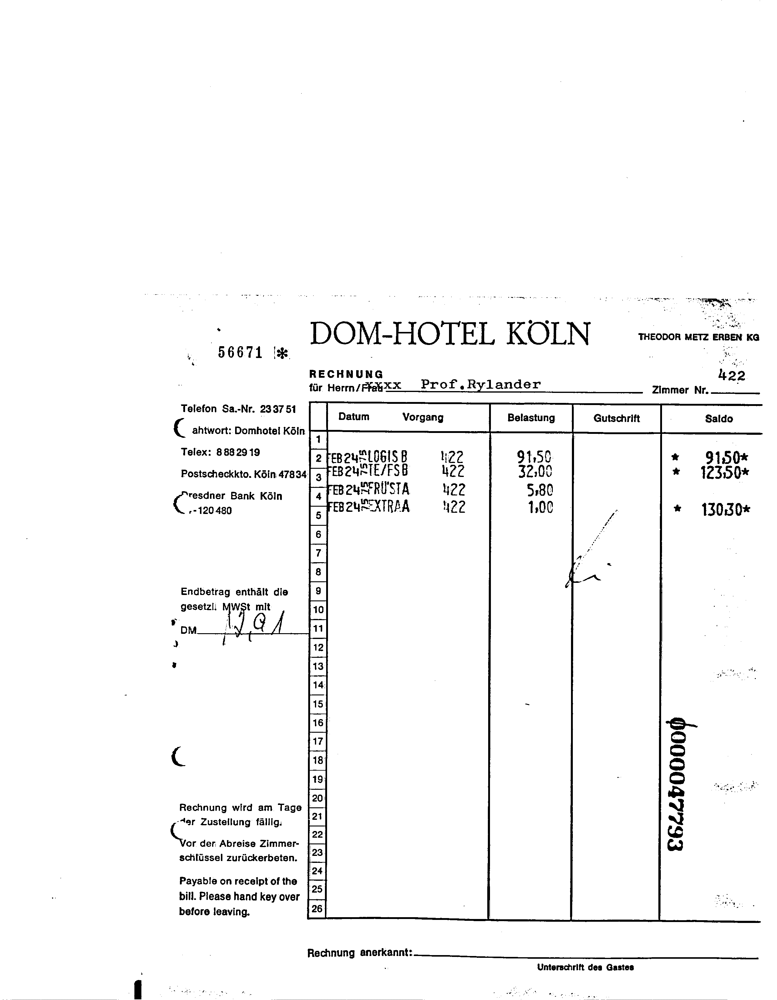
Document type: Invoice